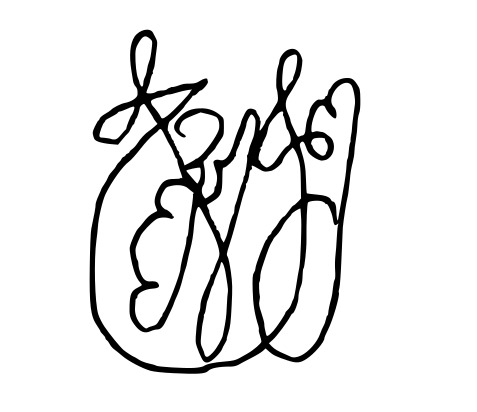
Signature of: vakhtang vi of kartli